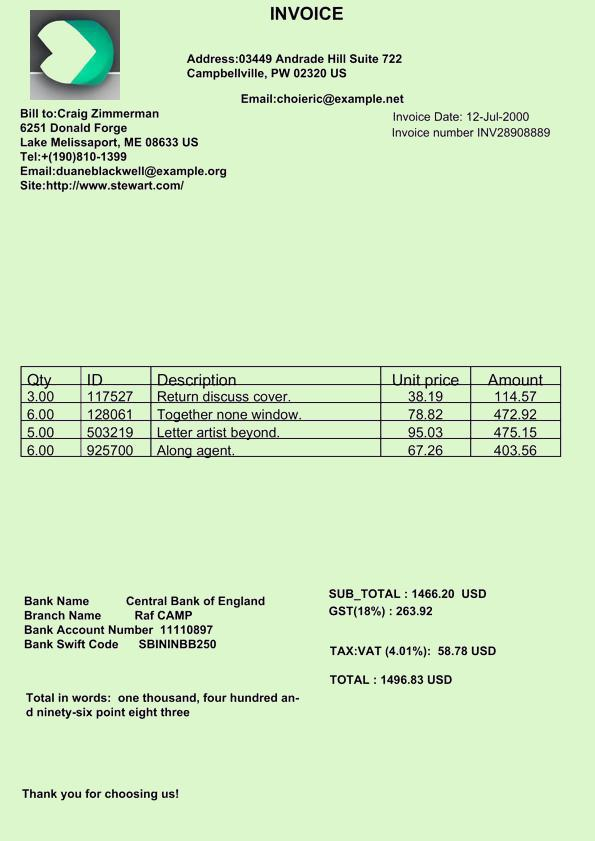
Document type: Invoice